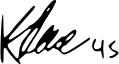
Signature of: kalin lane